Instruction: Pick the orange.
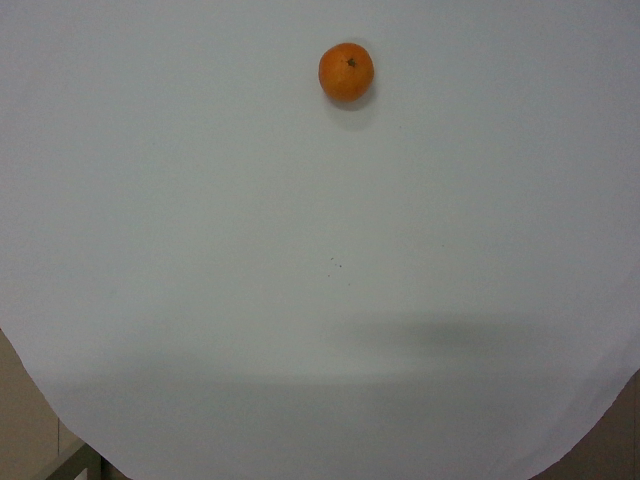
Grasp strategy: vertical